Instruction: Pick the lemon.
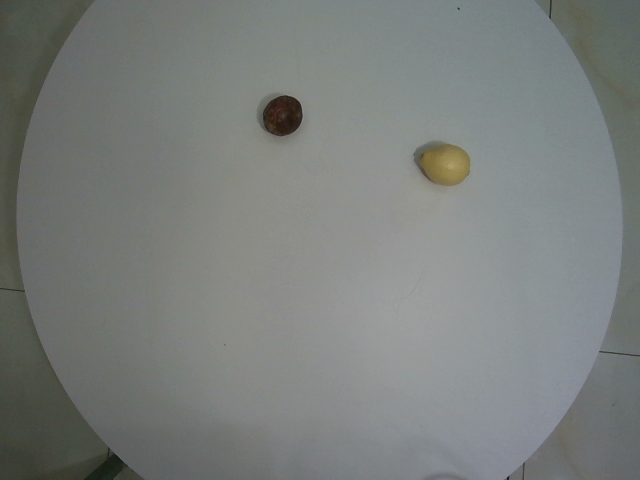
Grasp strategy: vertical